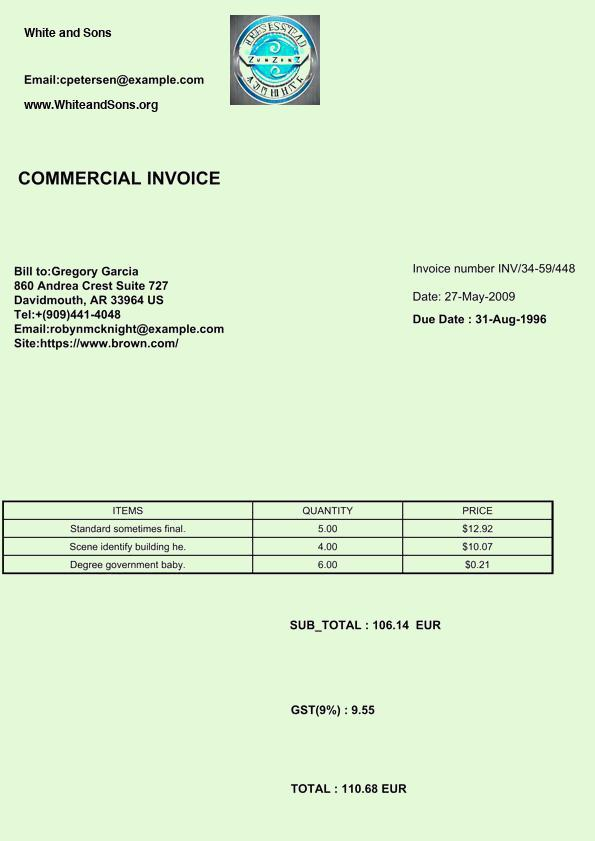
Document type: Invoice